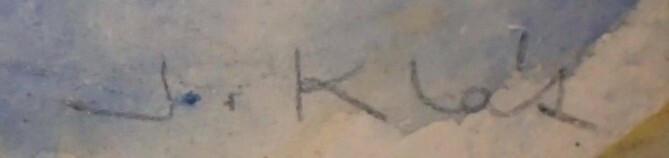
Signature of: jaroslav klát